Question: What is the property identification or parcel number listed?
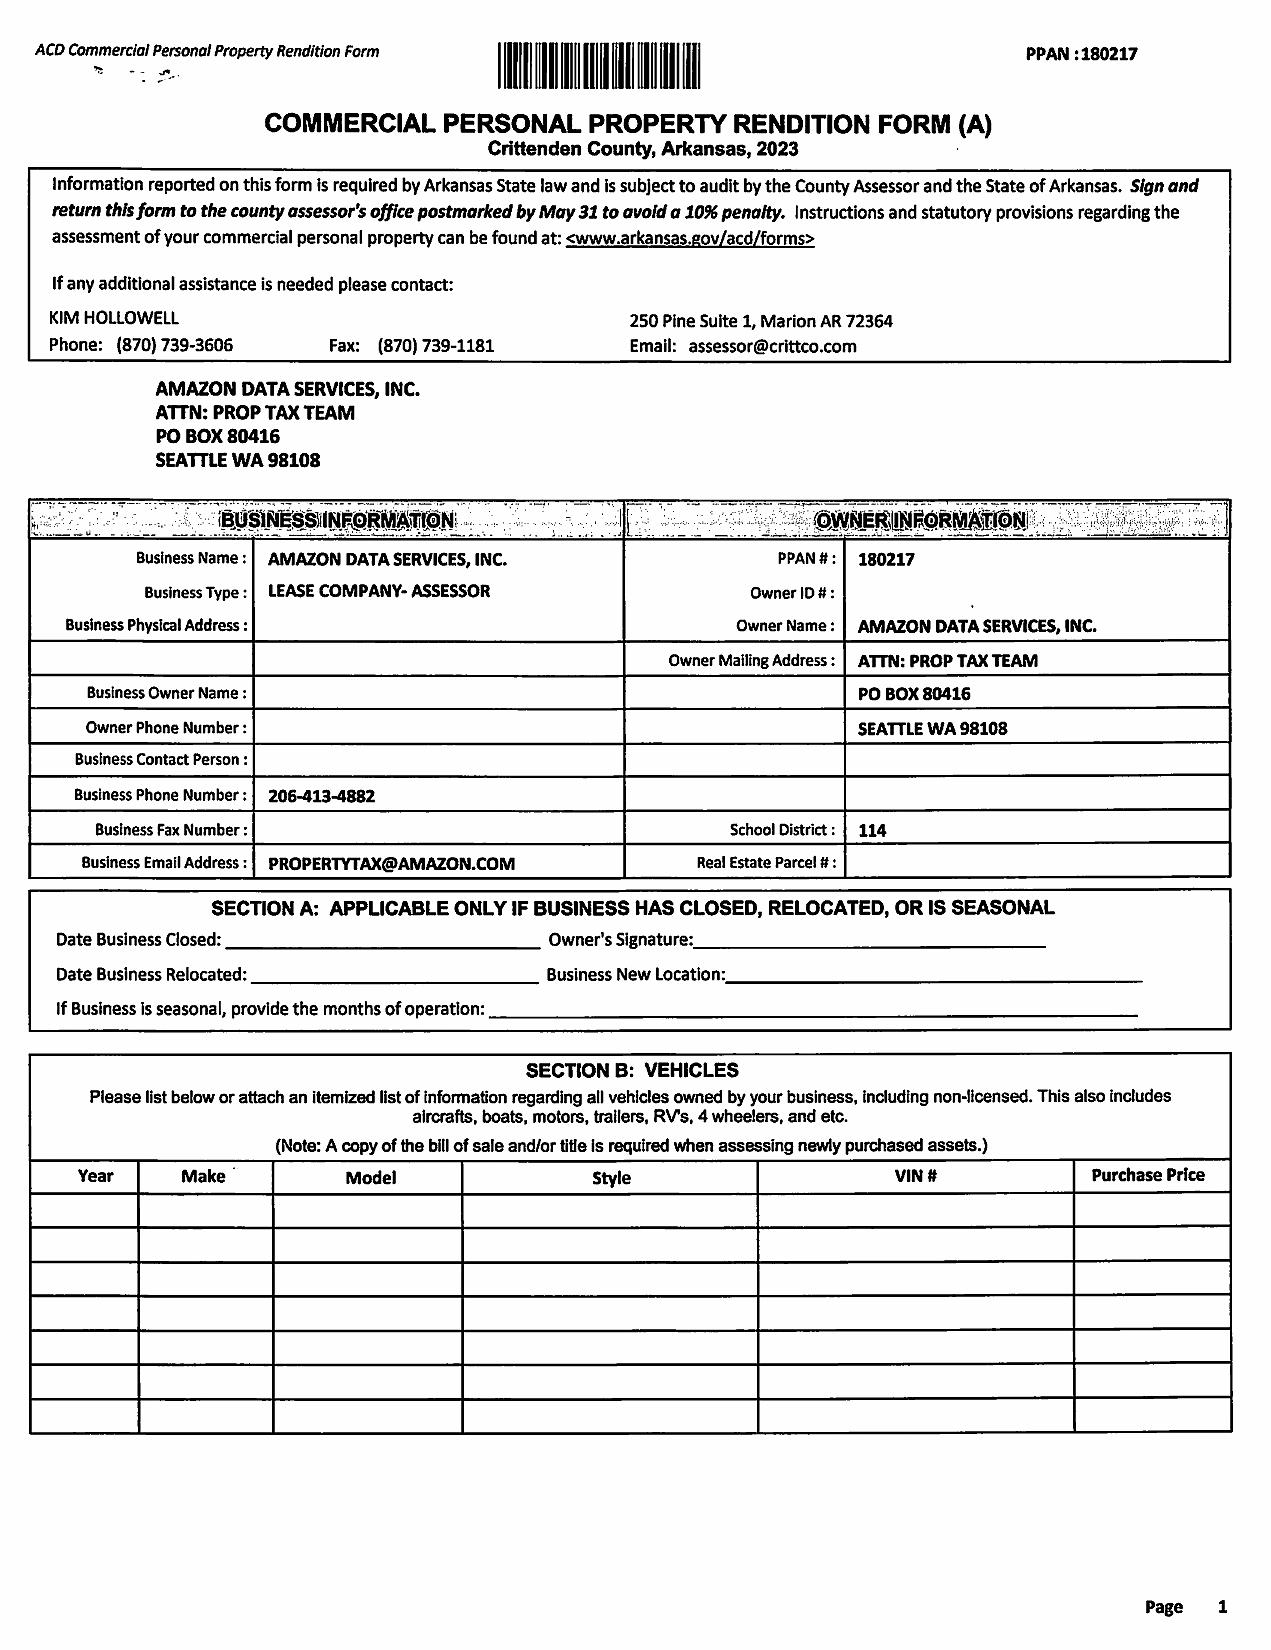
Answer: "180217"